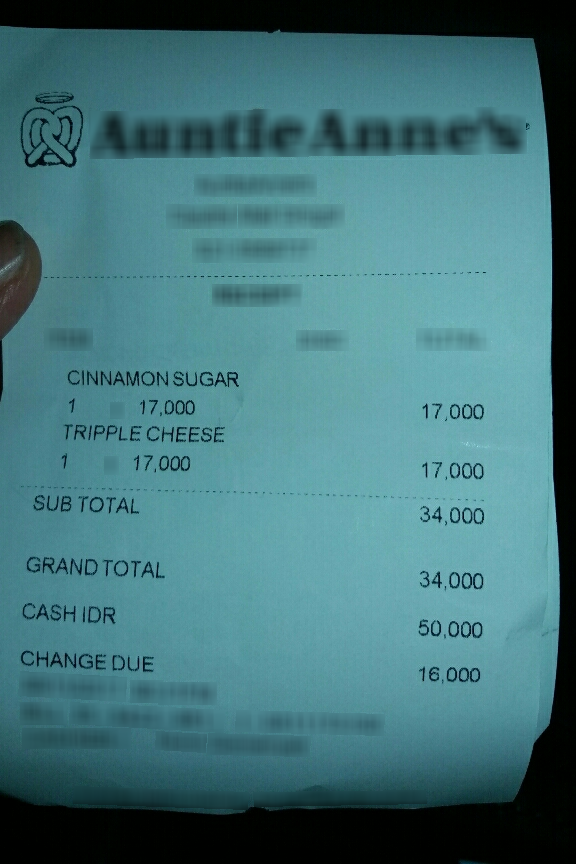
Number of items: 2
Subtotal: 34,000
Total: 34,000
OCR text regions:
text: CINNAMON SUGAR
text: 1
text: 17,000
text: 17,000
text: TRIPPLE CHEESE
text: 1
text: 17,000
text: 17,000
text: SUB
text: TOTAL
text: 34,000
text: GRAND TOTAL
text: 34,000
text: CASH IDR
text: 50,000
text: CHANGE DUE
text: 16,000